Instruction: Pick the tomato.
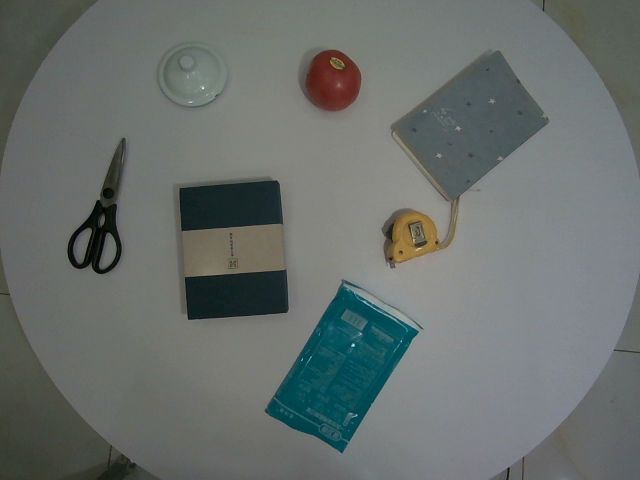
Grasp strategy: vertical